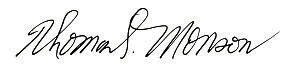
Signature of: thomas s monson